Question: What do the imaging results show?
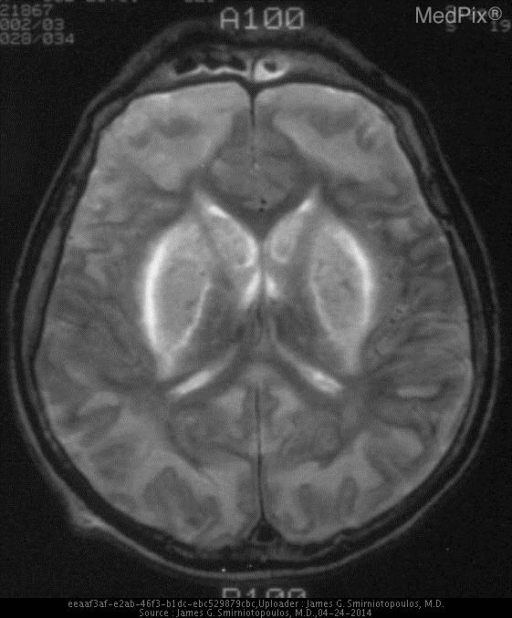
Answer: The imaging shows Bilateral abnormal hyperintensity in the lateral lenticular nuclei (putamen). The diffuse bilateral abnormalities make this is a potentially confusing image.  What pulse sequence? CSF is bright and scalp fat is darker - so it is a T2W MRI.  There are bilateral abnormal hyperintensities in the lateral lenticular nuclei (putamen) and the caudate..